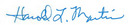
Signature of: harold l martin